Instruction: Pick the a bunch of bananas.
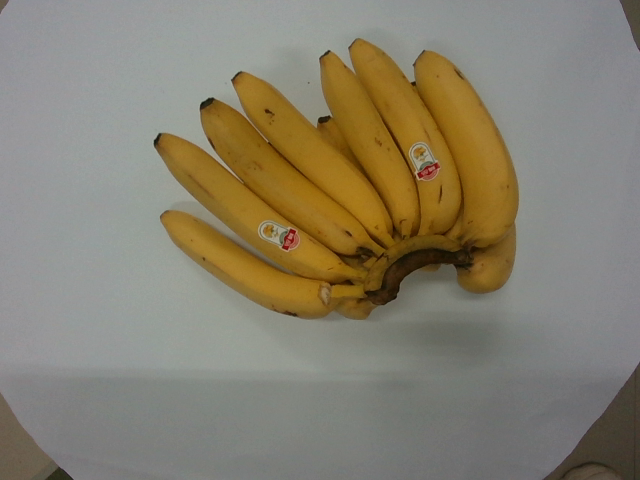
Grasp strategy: vertical